Question: Explain the disease:
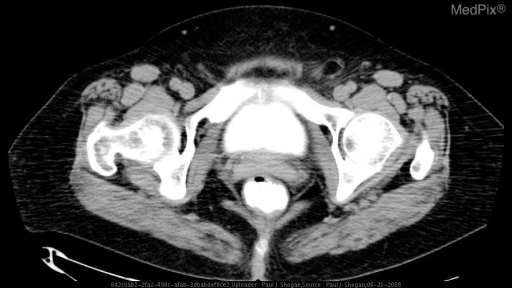
Answer: The disease is discussed as: Colovaginal fistula, which is an abnormal communication between the colon and vagina is most frequently caused by diverticular disease.  The sigmoid colon is most commonly affected, and most women who develop a sigmoidovaginal fistula have a history of a hysterectomy.  Other causes included neoplasms, inflammatory bowel disease, radiation, infection, and trauma.

Rectovaginal fistulas represent a small portion of all anorectal fistulas, and are frequently secondary to obstetric complications, perineal infections, neoplasms such as colorectal adenocarcinoma or cervical cancer, radiation, trauma, and inflammatory bowel disease (ulcerative colitis).  Diverticular disease, which is typically absent in the rectum, is not a factor.

Patients with colovaginal fistulas may present with feces, flatus, or mucus discharge from the vagina.  Anal incontinence may also be present secondary to anal sphincter compromise.

Although the clinical symptoms, particularly the passage of feces through the vagina, indicate the presence of a fistula, its detection is often difficult unless a large communication is present. Vaginography and barium enema in conjunction with physical examination have traditionally been used for diagnosis.  CT, MR imaging, and endorectal US are alternative imaging modalities.

Colovaginal fistulas are managed surgically, by takedown of the fistula with colon resection and primary anastomosis.  Conservative management may be attempted in poor surgical candidates.